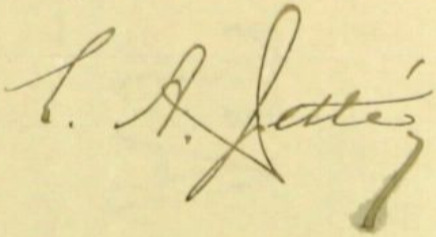
Signature of: louis amable jetté